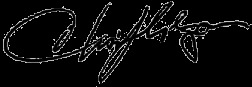
Signature of: charles j colgan